Question: What jurisdiction, city, or county is the document associated with?
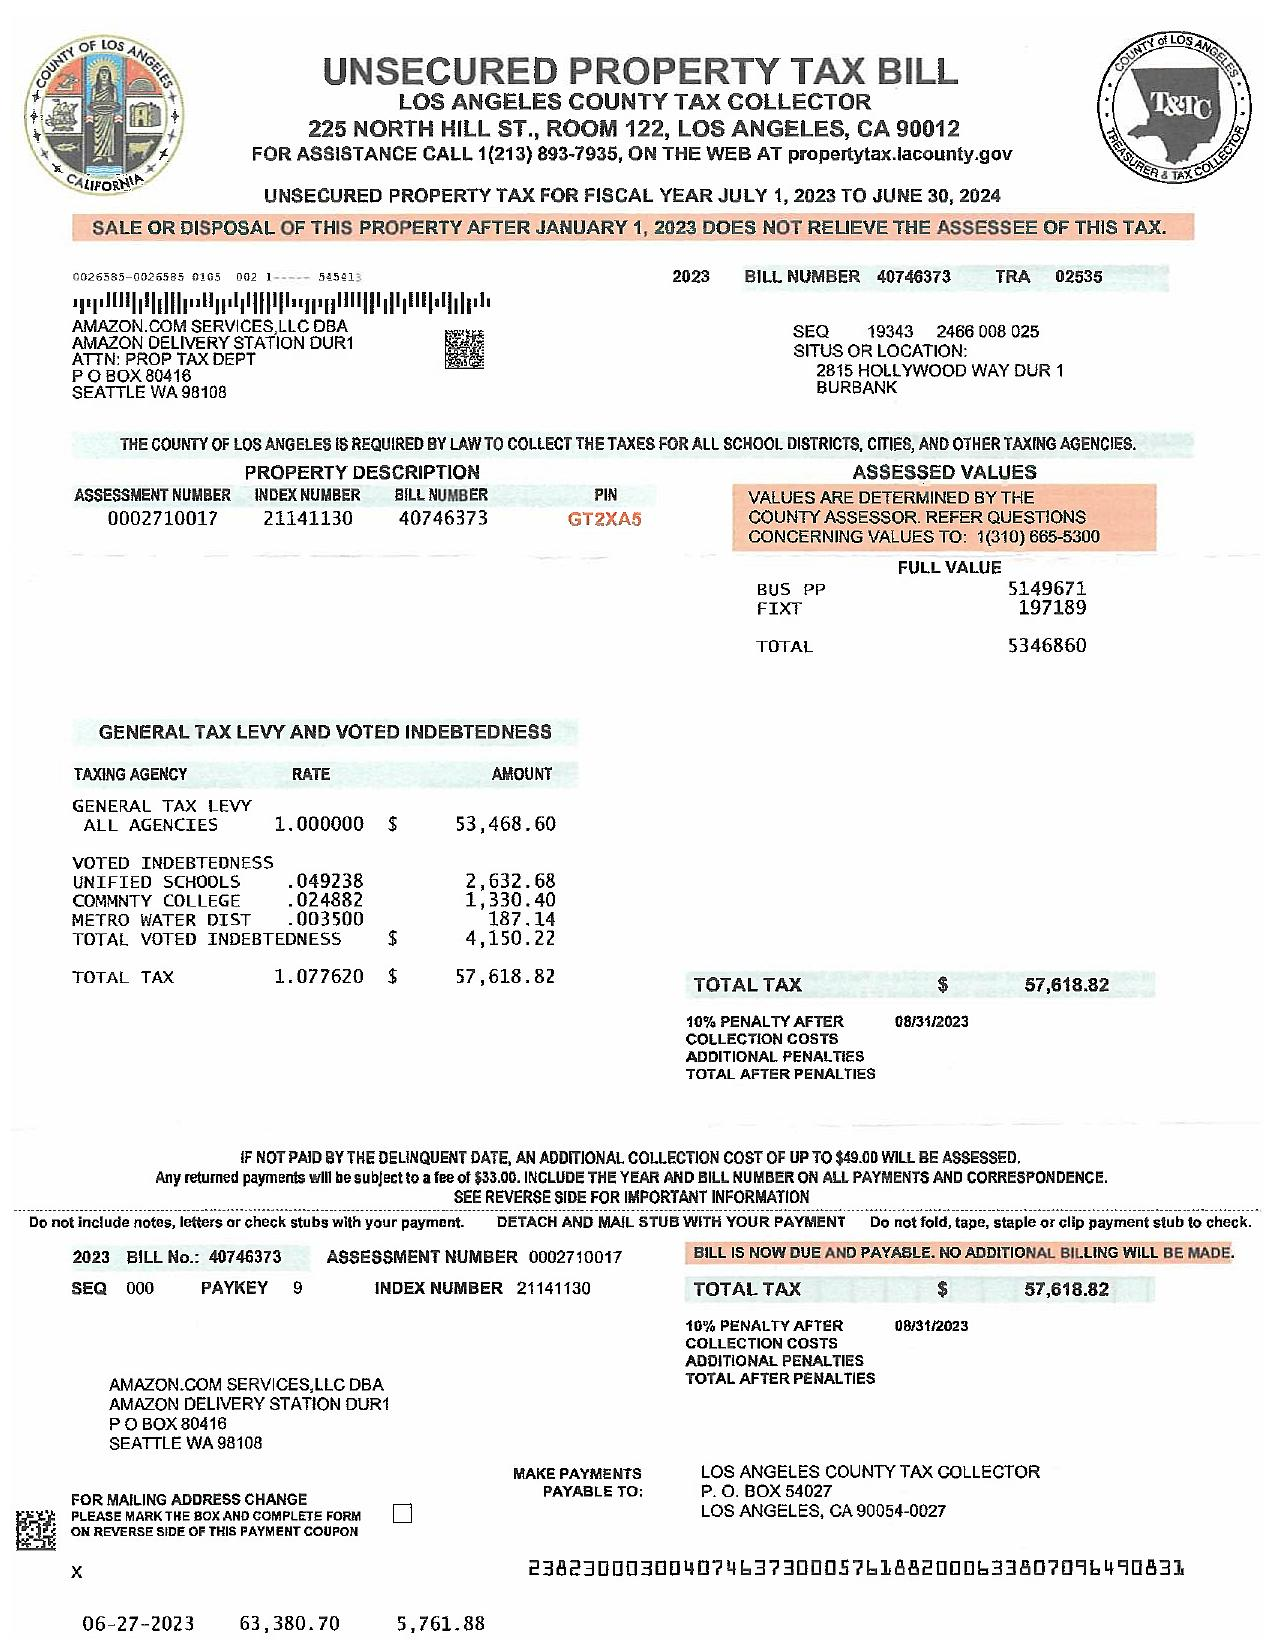
Answer: "Los Angeles County"